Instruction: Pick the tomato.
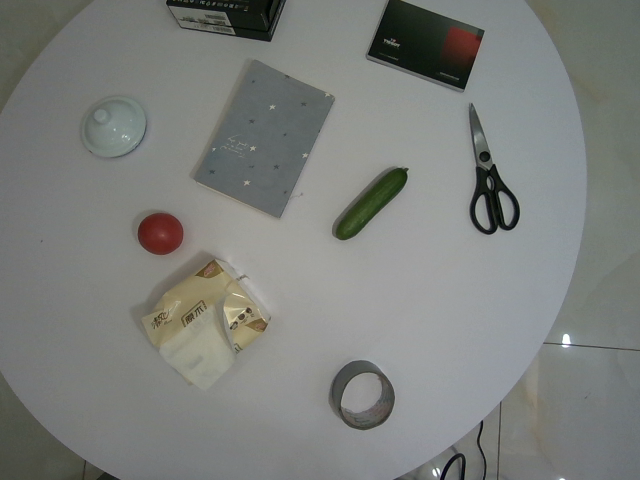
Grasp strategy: vertical